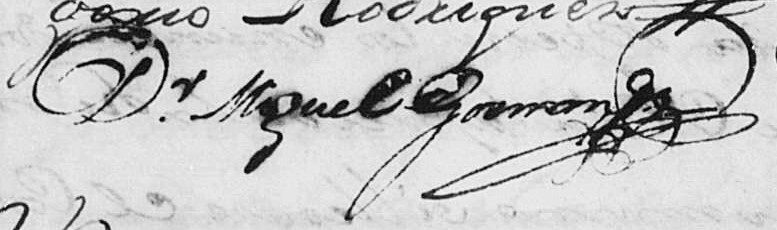
Signature of: miguel o gorman